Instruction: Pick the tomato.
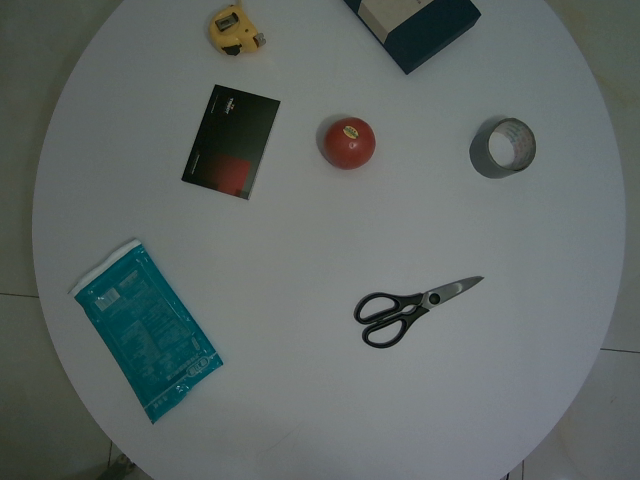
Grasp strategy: vertical